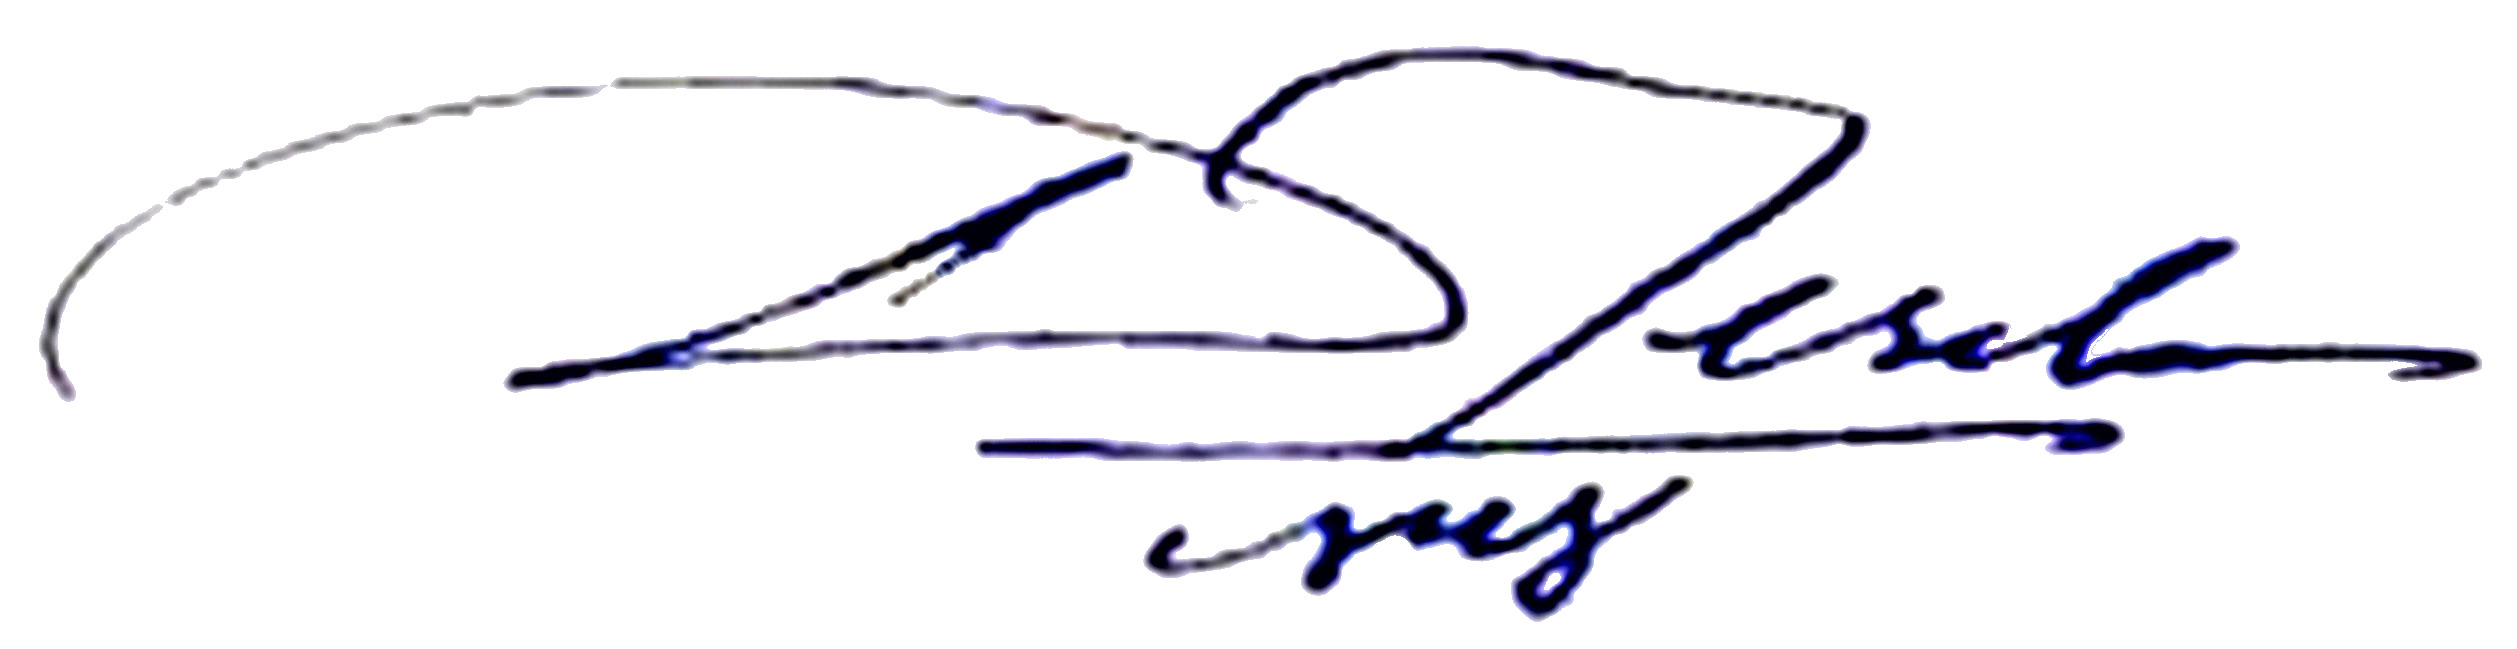
Signature of: dmitry chechulin